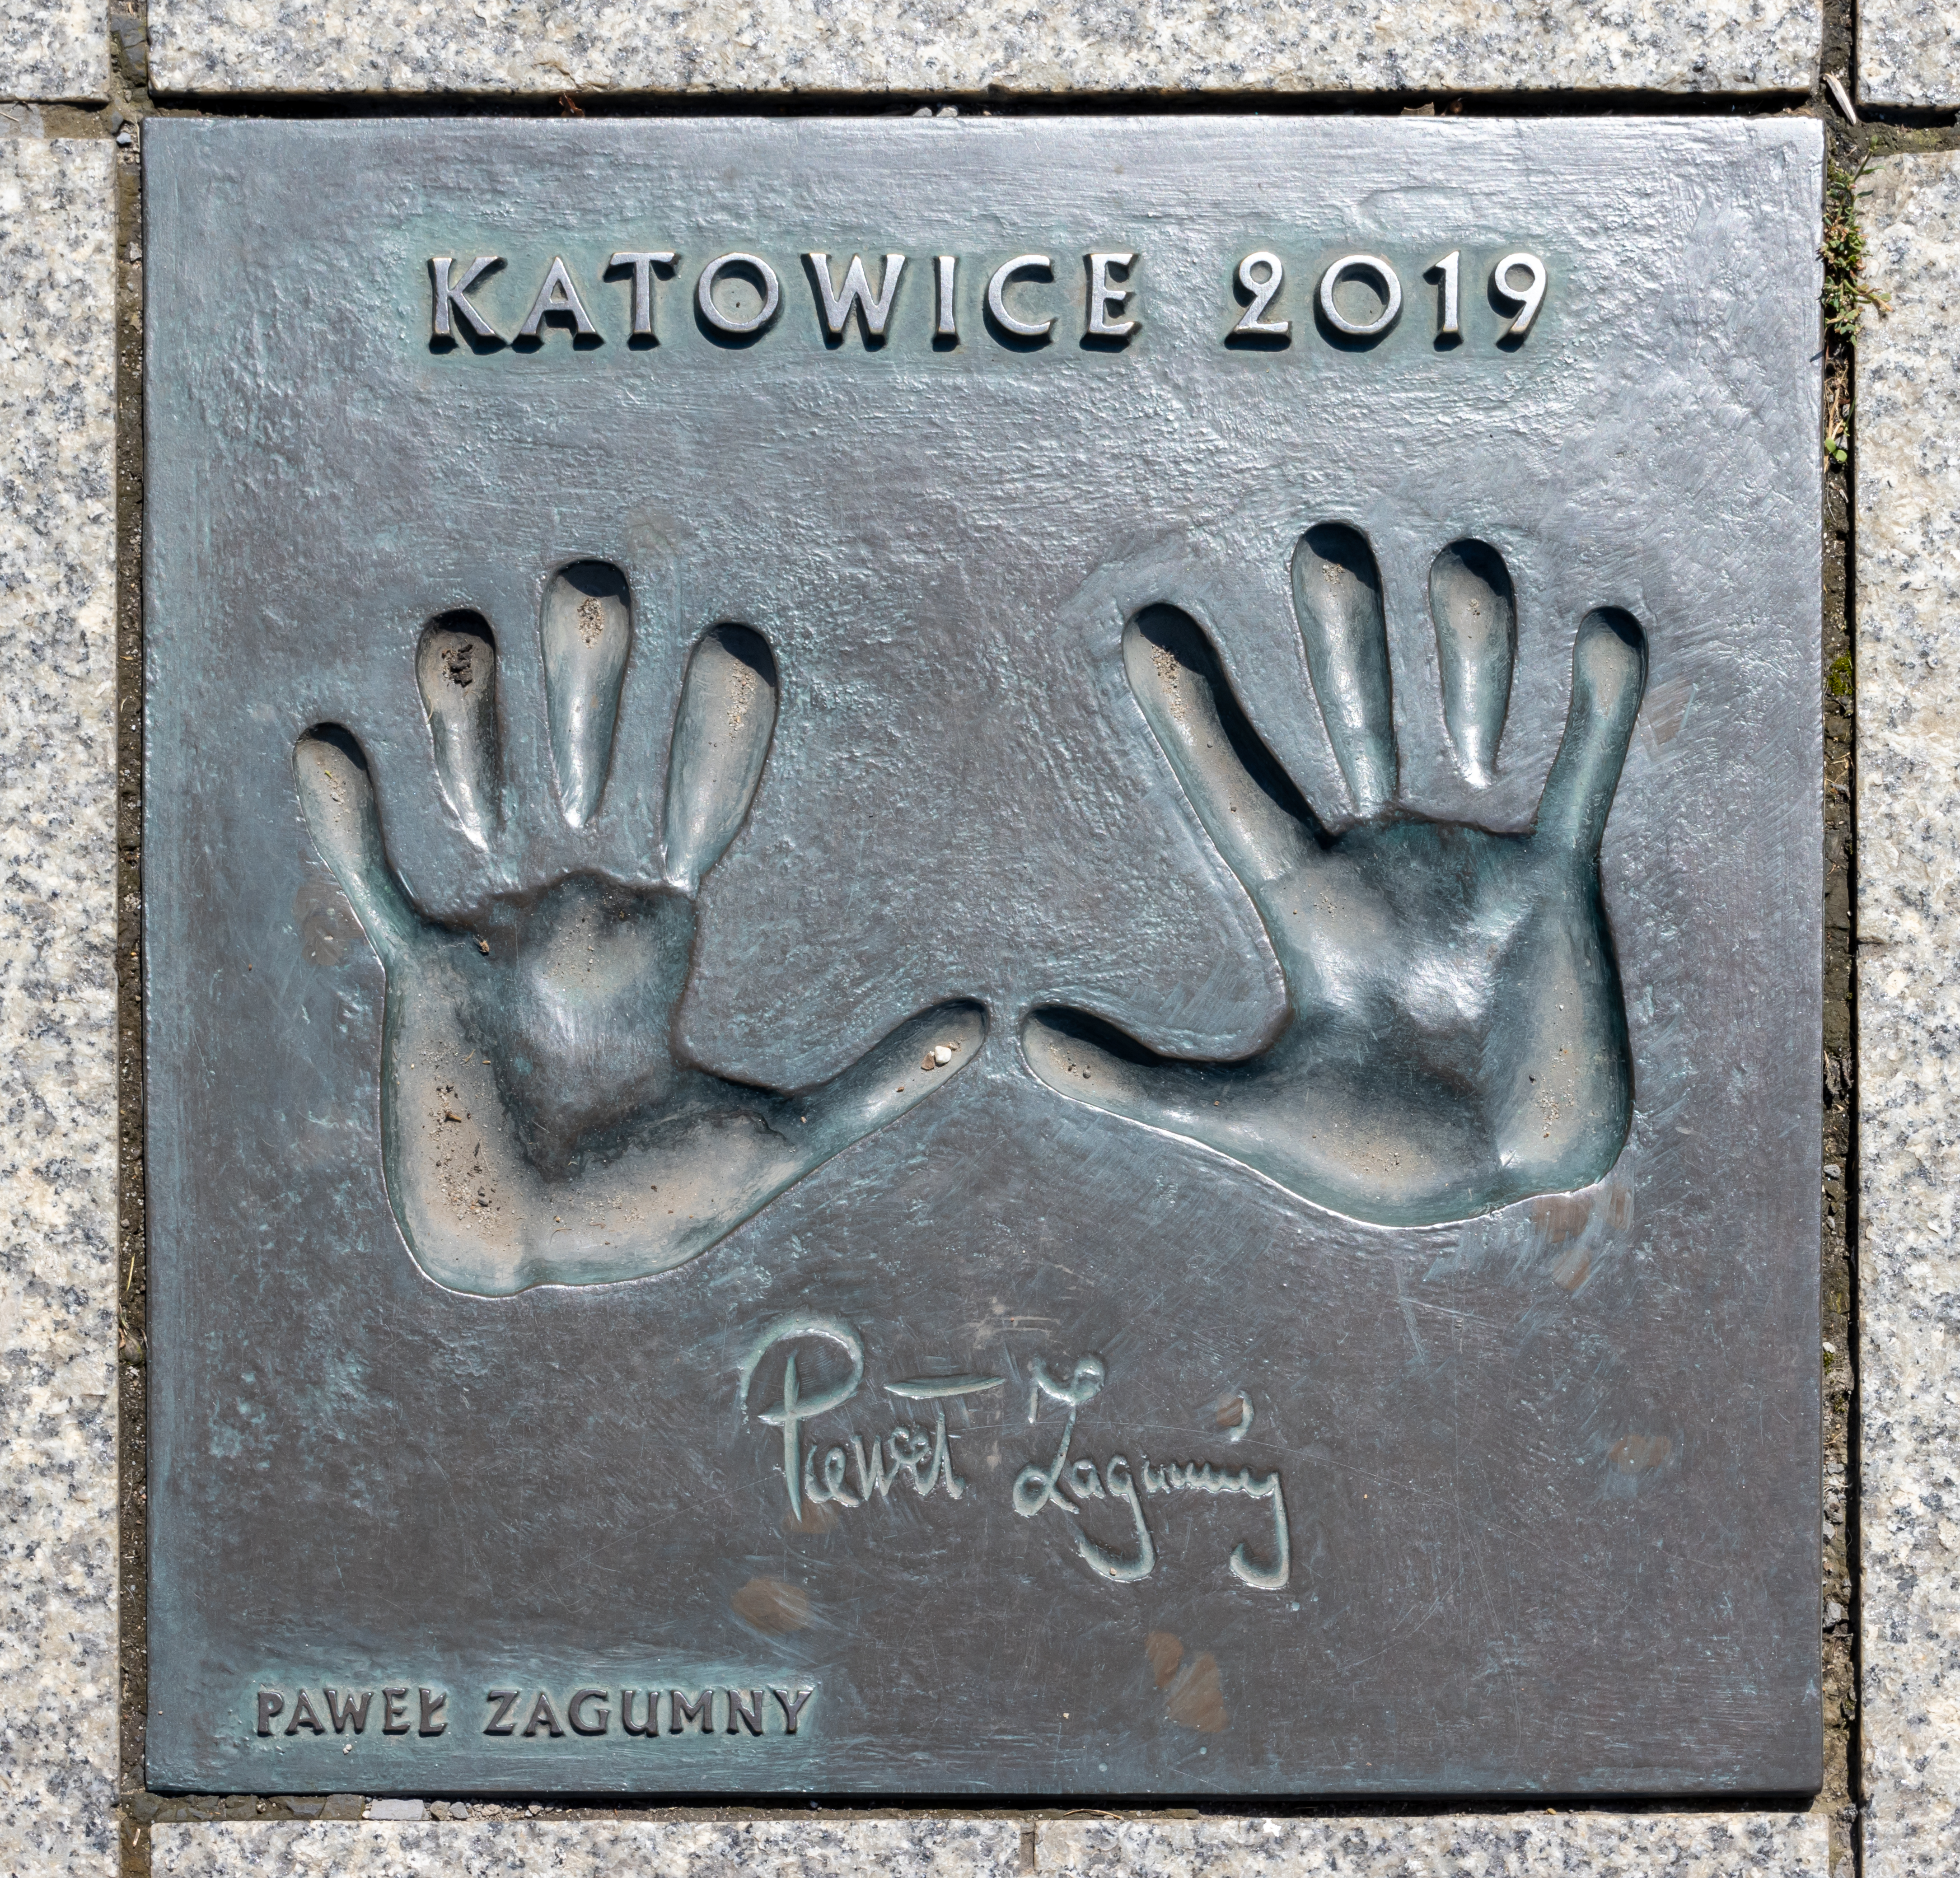
Signature of: paweł zagumny